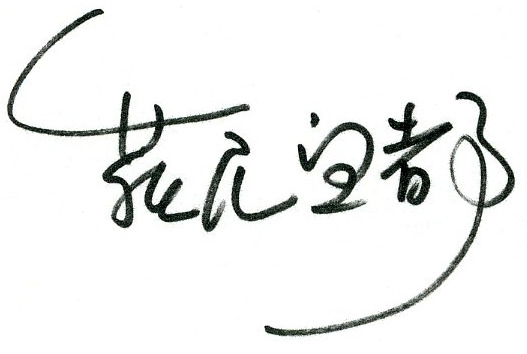
Signature of: moto hagio